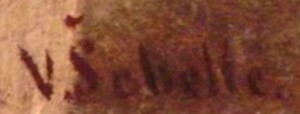
Signature of: václav šebele